Question: Which state is mentioned in the document?
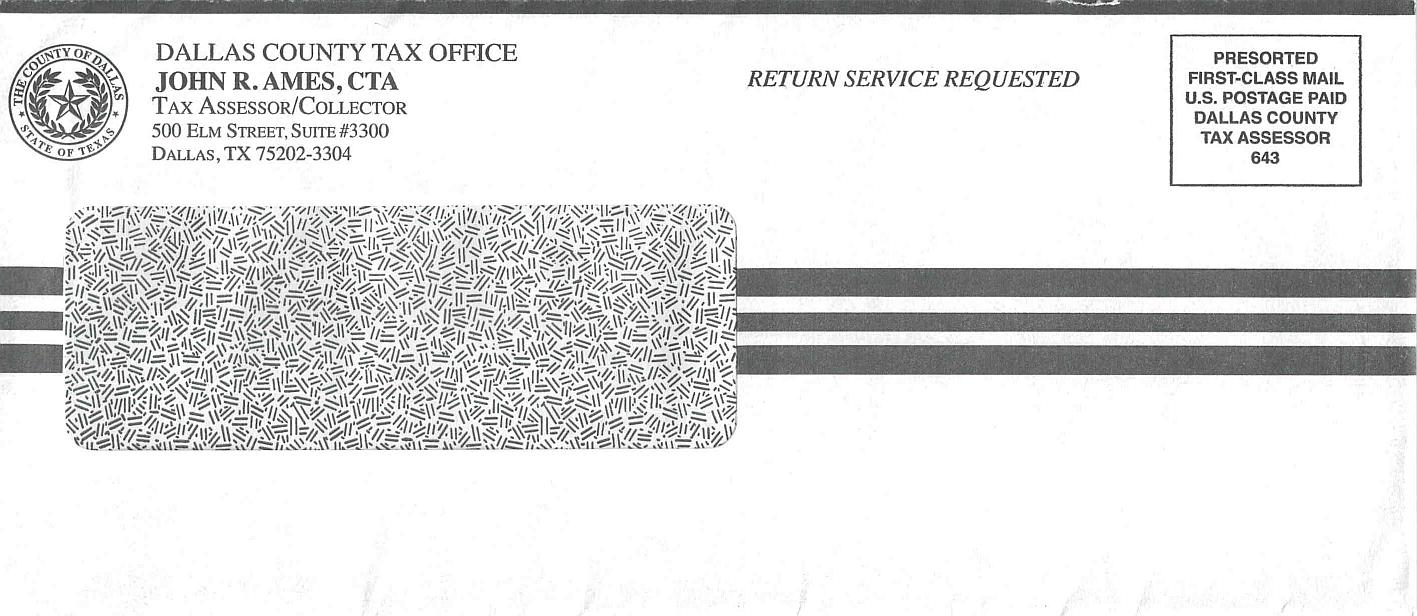
Answer: "TX"